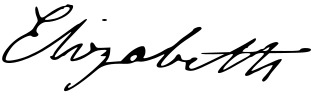
Signature of: princess elizabeth of the united kingdom